Question: Explain the disease:
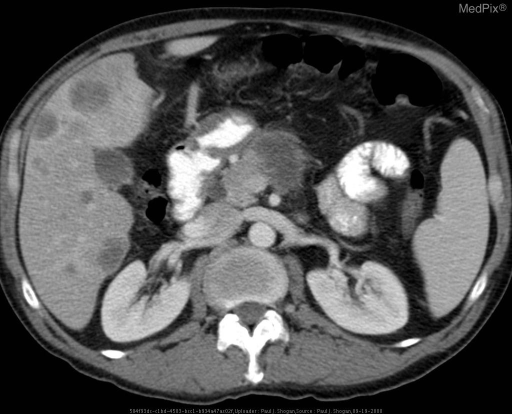
Answer: The disease is discussed as: Discussion:

Transient hepatic attenuation difference (THAD) is an attenuation difference of the liver visible during the hepatic arterial phase of CT imaging, caused by the liver’s dual hepatic blood supply. Generally, THAD is associated with malignant tumors, however, this finding may also be seen with hemangiomas, focal nodular hyperplasia, pyogenic abscesses, focal eosinophilic necrosis, long-standing biliary obstruction, trauma, and hepatic hemodynamic alterations caused by liver cirrhosis, portal or hepatic vein thrombosis, arterioportal shunts, or an aberrant hepatic blood supply.  The visualized high-attenuation areas are the result of increased arterial flow and decreased portal venous flow from disruption in normal hepatic homeostasis.  An MR imaging correlate is Transient Hepatic Intensity Difference (THID).